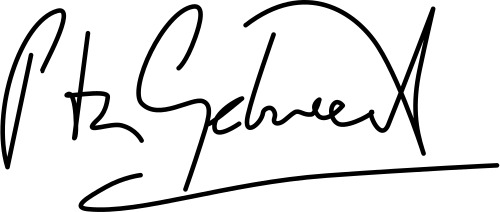
Signature of: peter gabriel